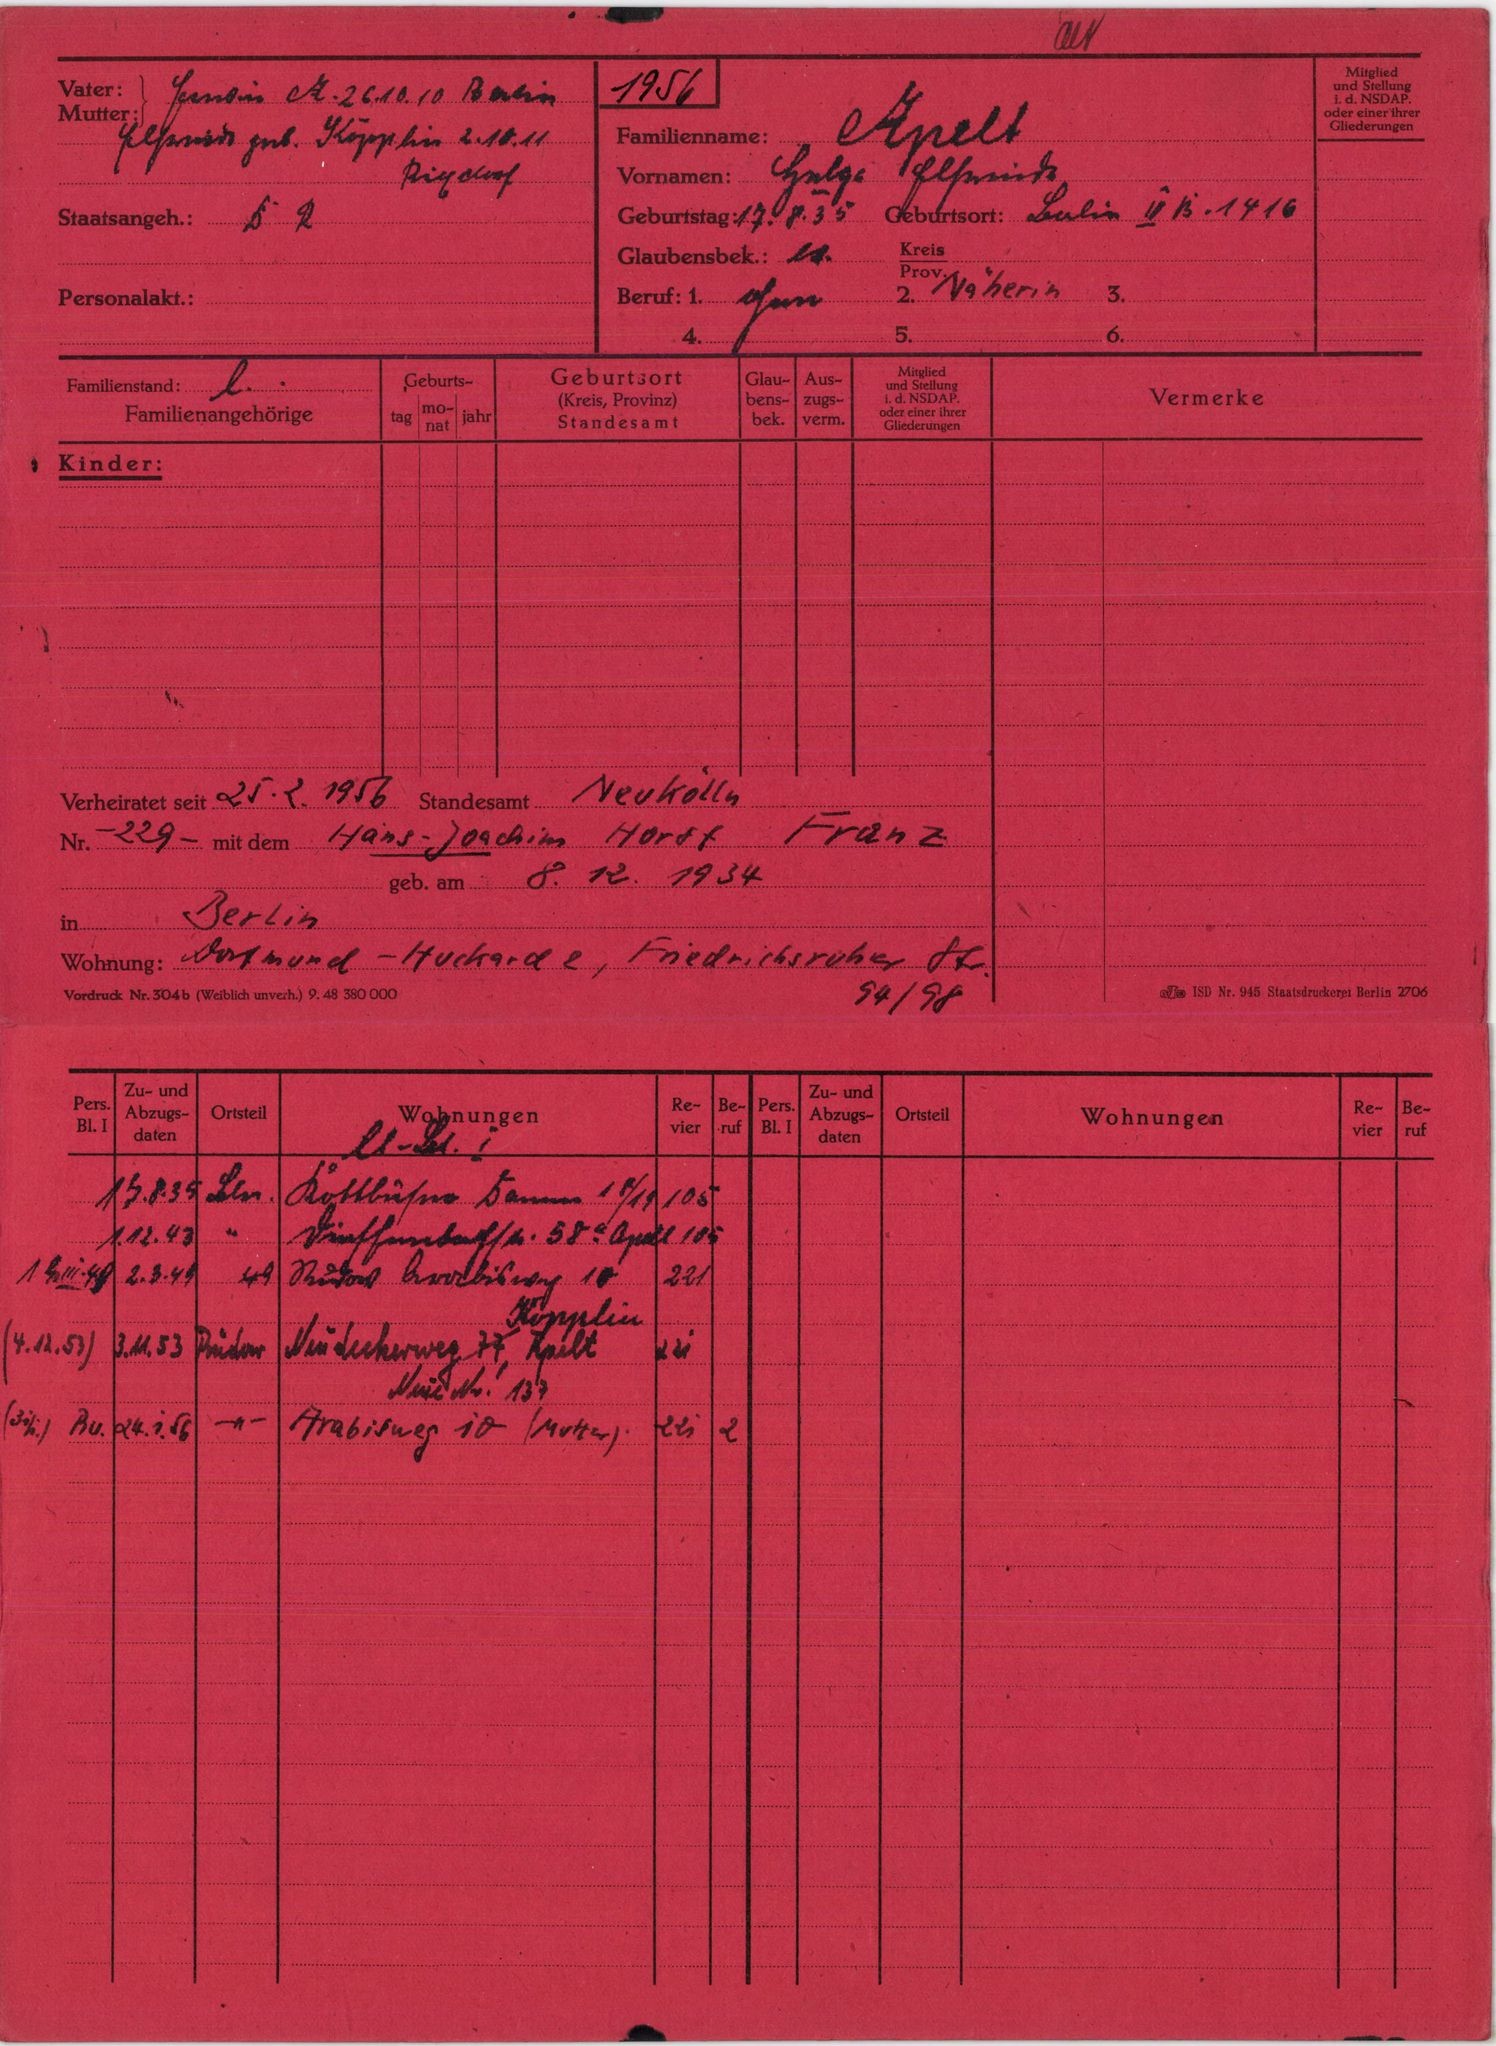
Apelt